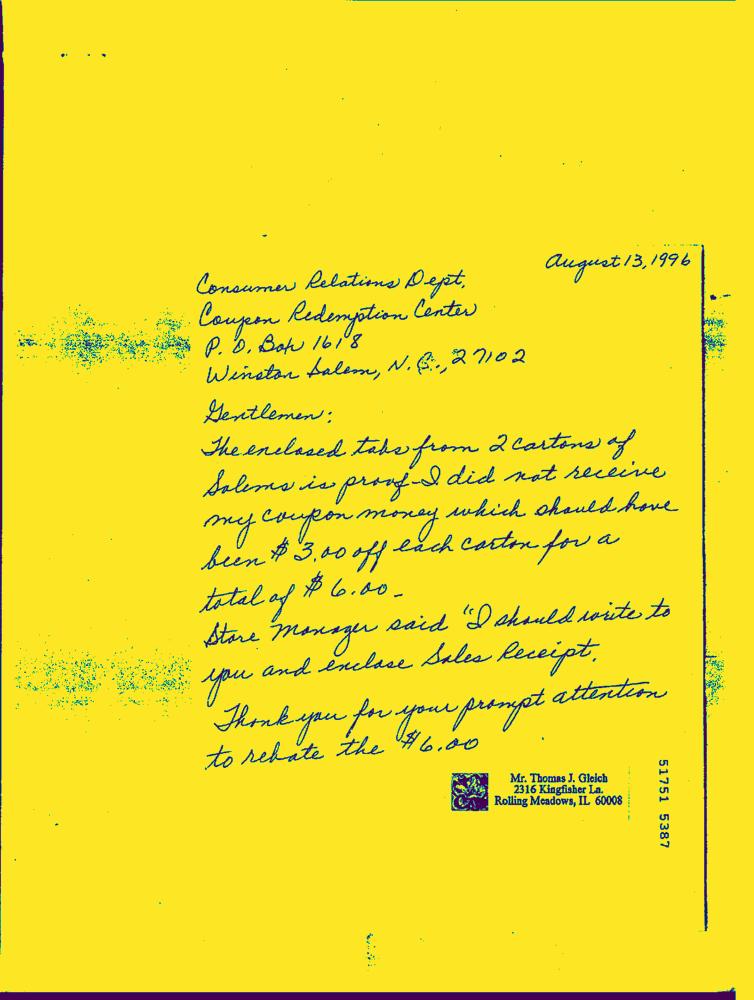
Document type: Hand-Written